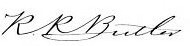
Signature of: roderick r butler